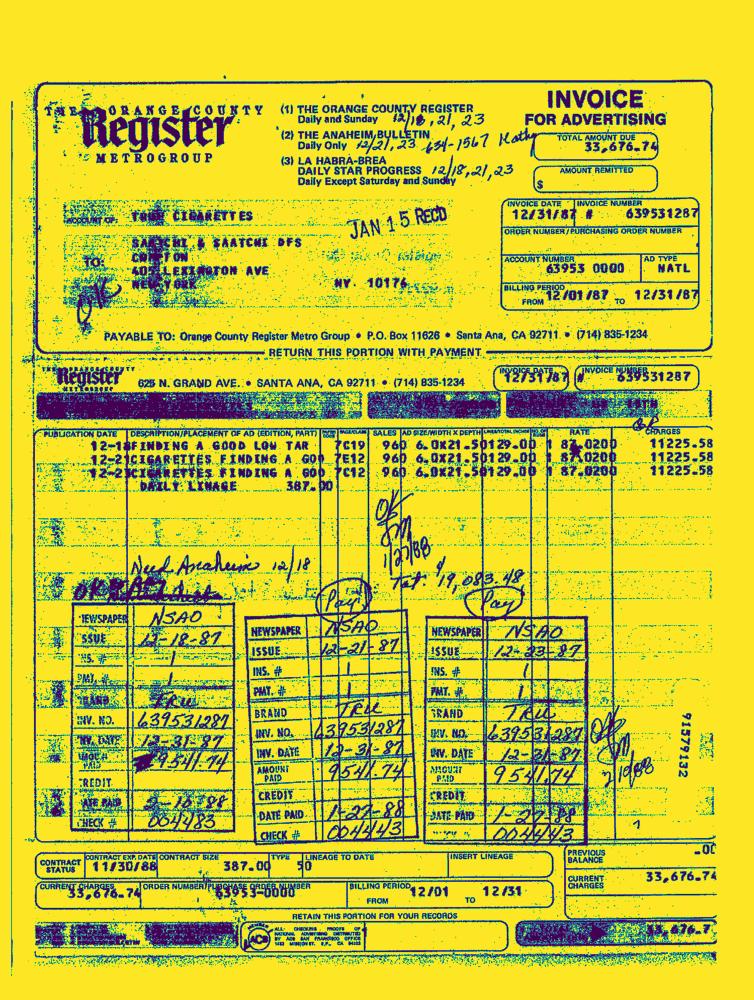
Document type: Invoice-Doc